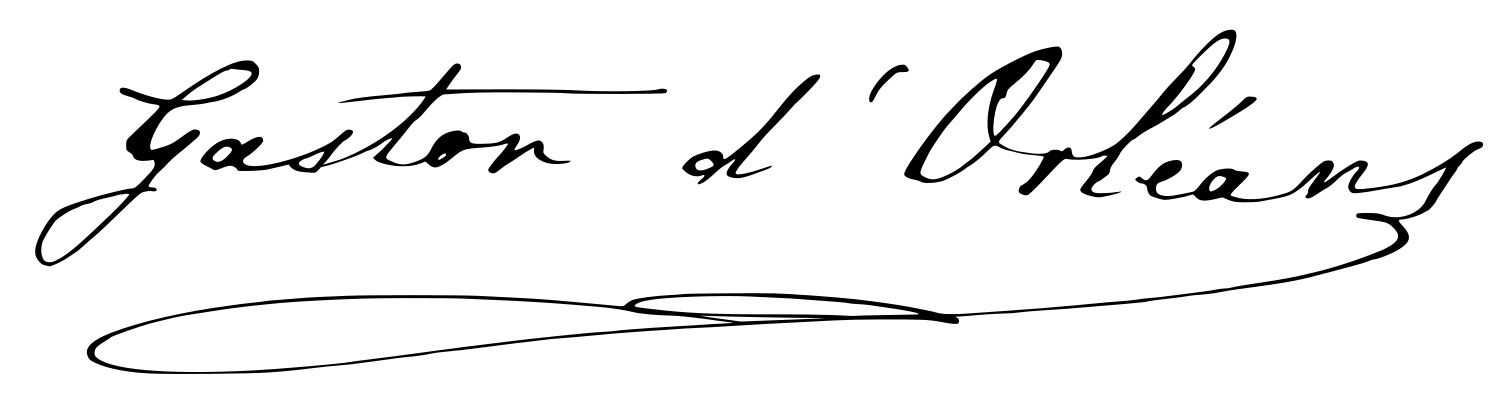
Signature of: prince gaston count of eu